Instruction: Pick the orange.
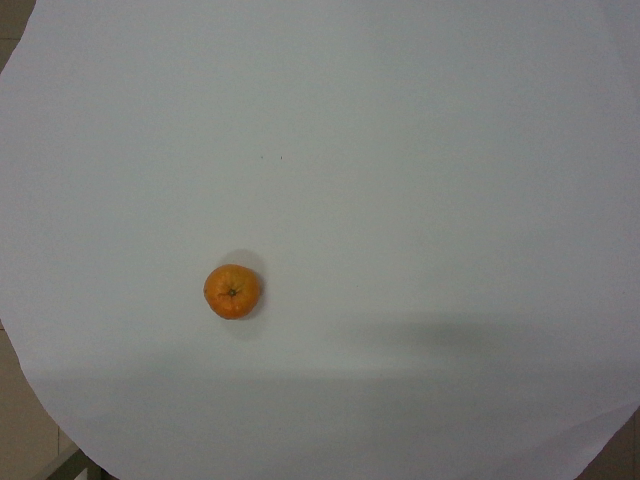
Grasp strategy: vertical